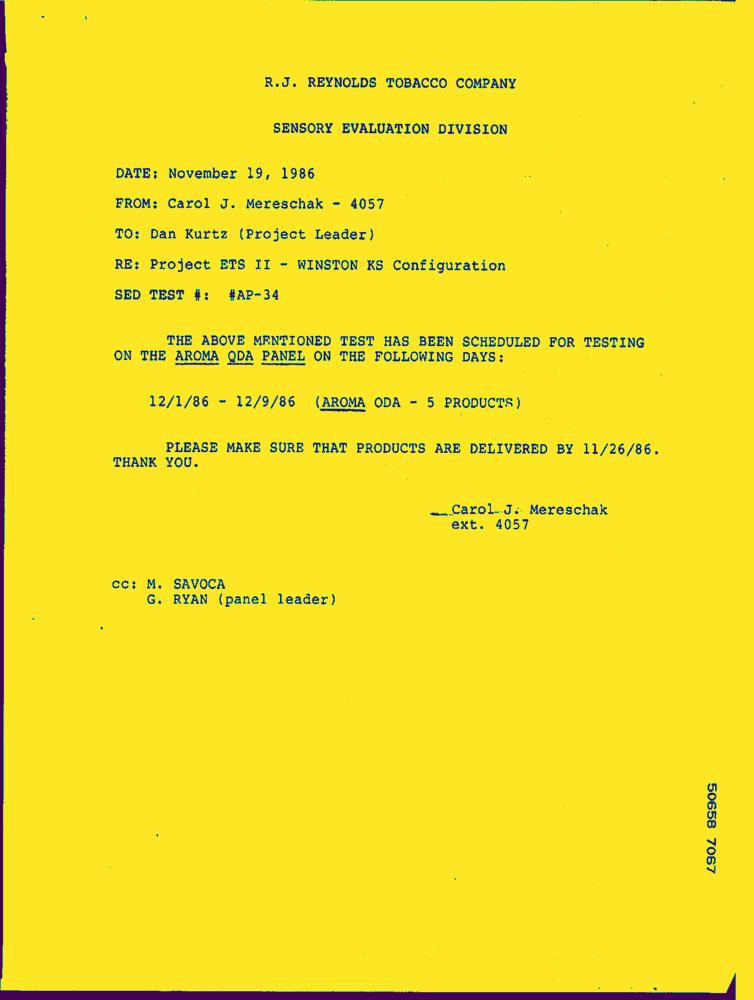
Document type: Letter-Doc